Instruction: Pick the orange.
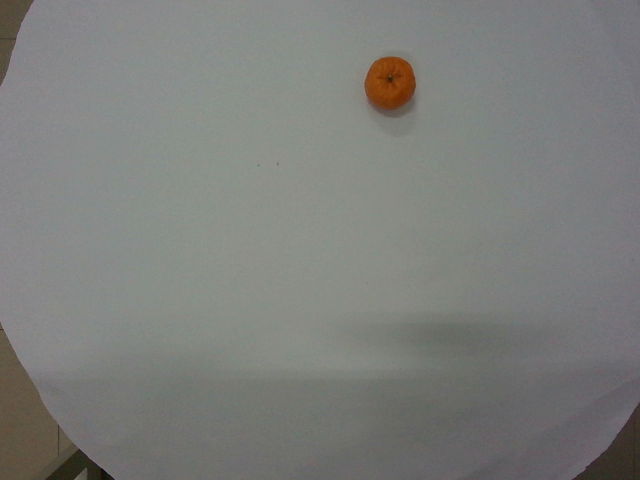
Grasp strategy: vertical